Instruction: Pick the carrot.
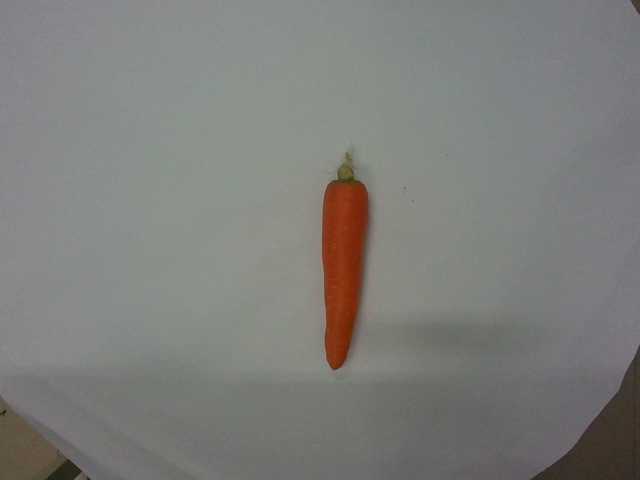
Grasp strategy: vertical